Question: What do the imaging results show?
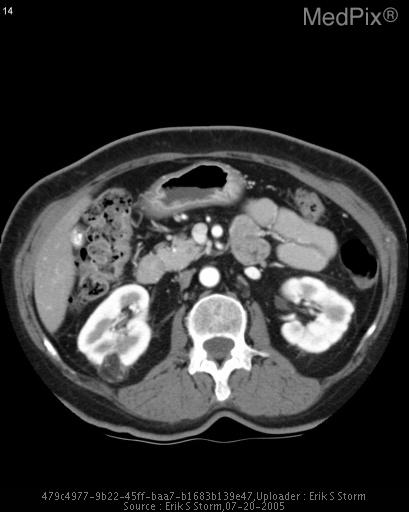
Answer: The imaging shows On ultrasound, there is a well-circumscribed, partially exophytic, uniformly hyperechoic mass measuring approximately 1.8cm.  There is no visualized internal blood flow on the doppler image.

On CT, this well-circumscribed mass is hetergenously hypodense with respect to renal parenchyma.  There is macroscopic fat and mildly enhancing internal soft tissue components.  No calcification. Axial arterial-phase contrast CT image through the right kidney.  Note macroscopic fat and scant internal soft tissue within the partially-exophytic mass. There is enhancement of the internal soft tissue..